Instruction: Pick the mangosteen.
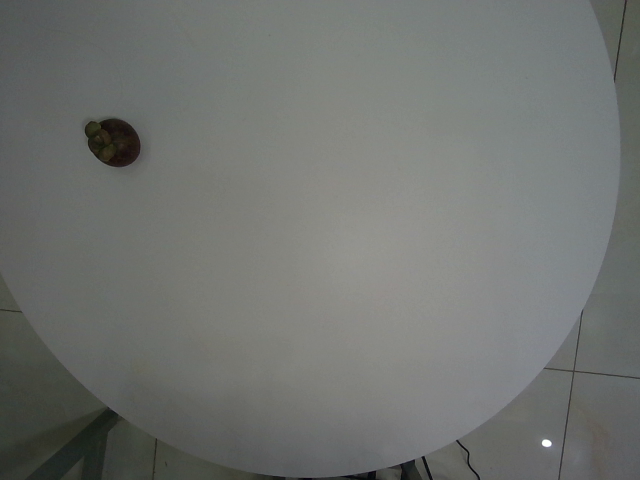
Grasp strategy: vertical